Question: Which state is mentioned in the document?
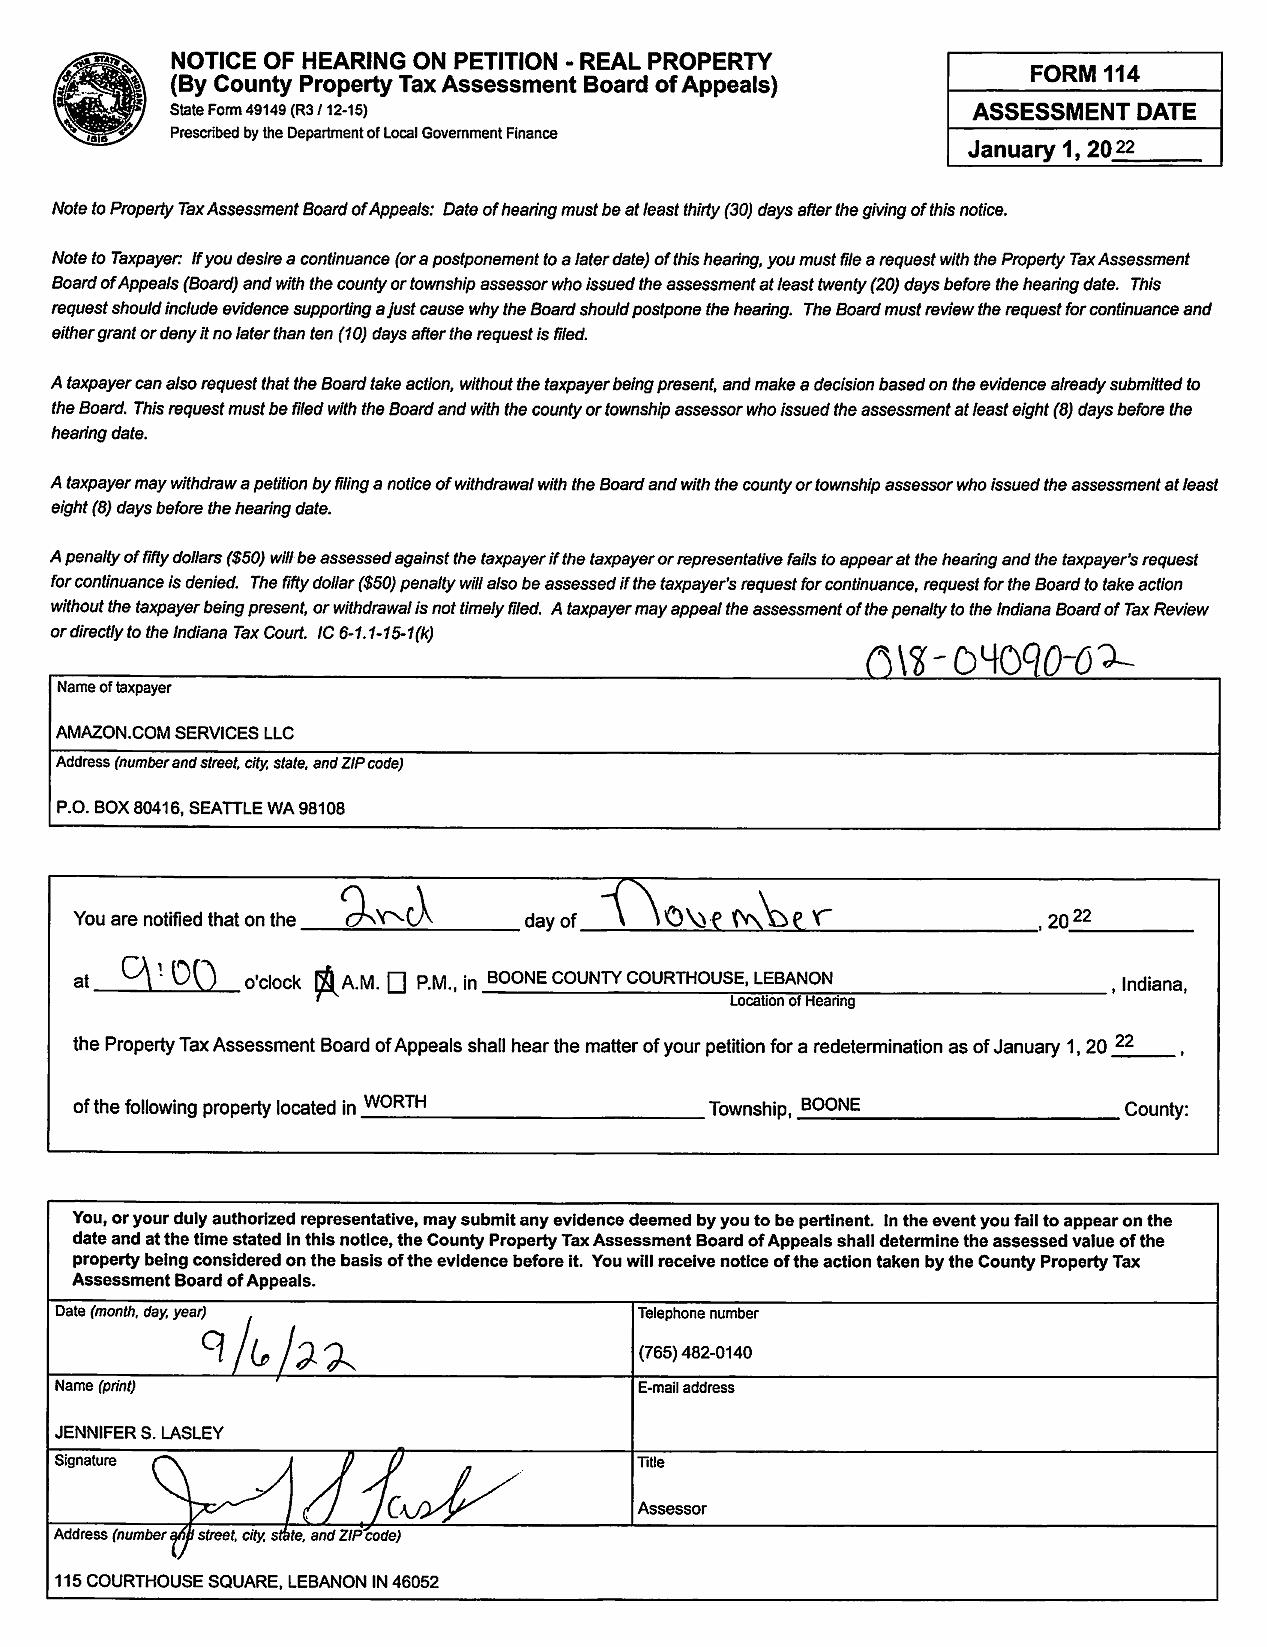
Answer: "Indiana"